Question: In what way does the history help explain the case?
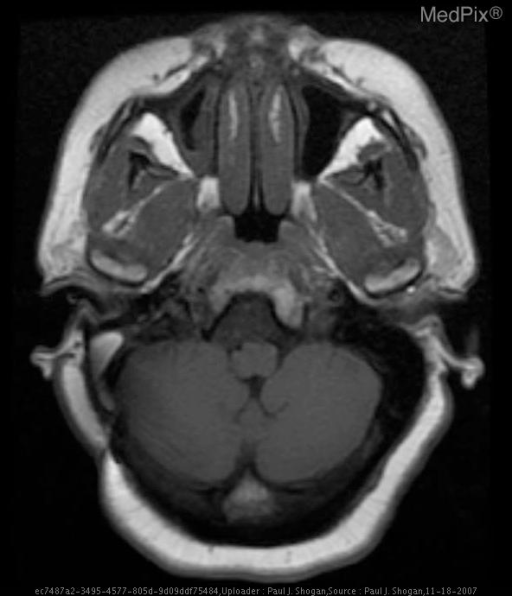
Answer: The patient's history of 52 yo female with complaint of hearing loss. is key in understanding the case.